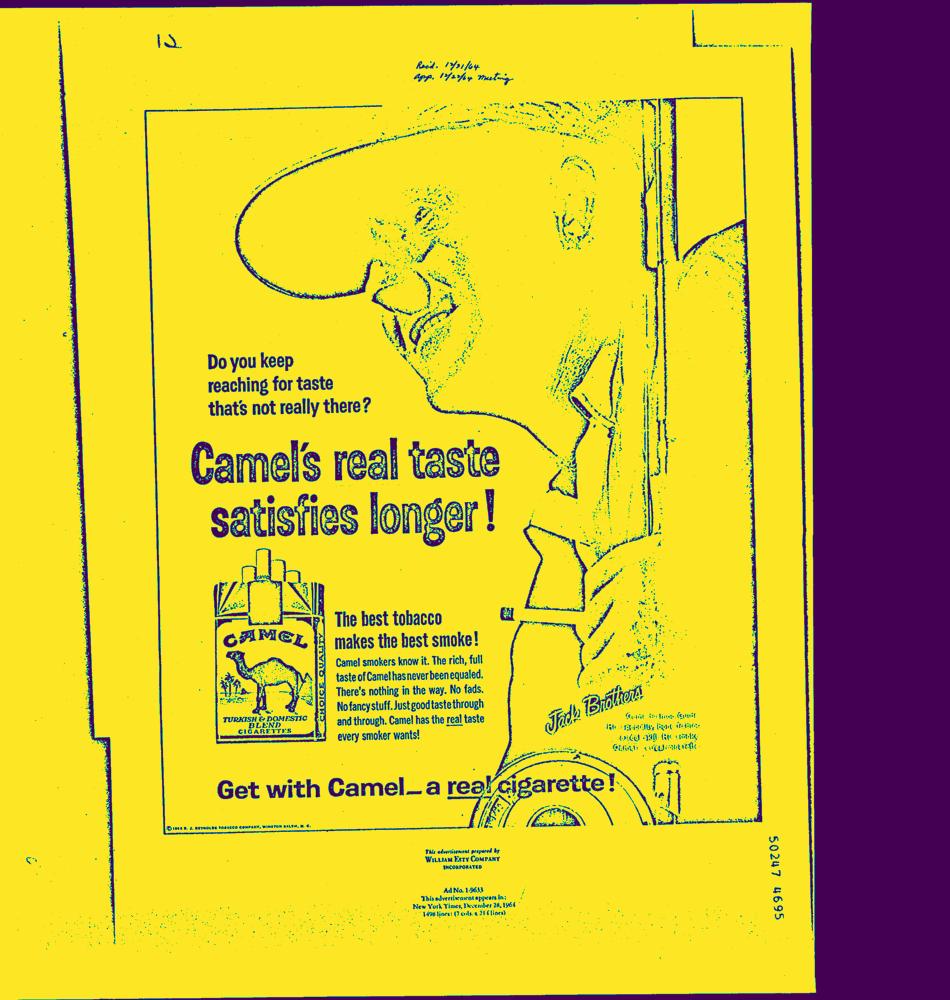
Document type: AD